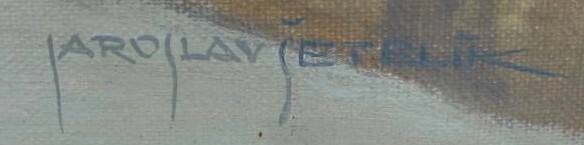
Signature of: jaroslav šetelík